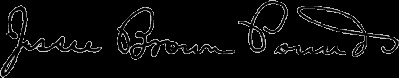
Signature of: jessie brown pounds